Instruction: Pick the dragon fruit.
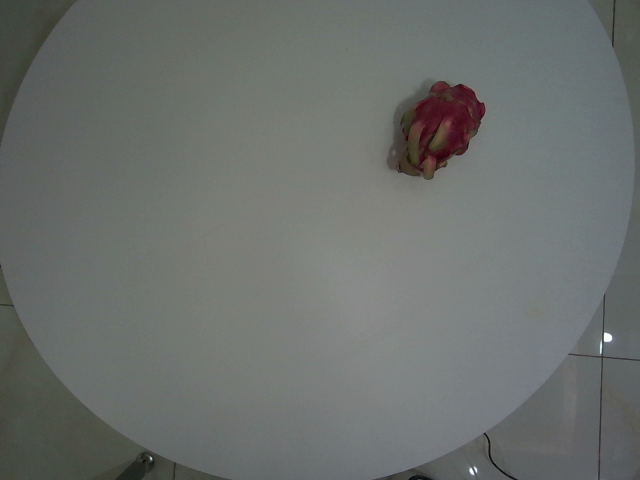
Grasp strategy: vertical